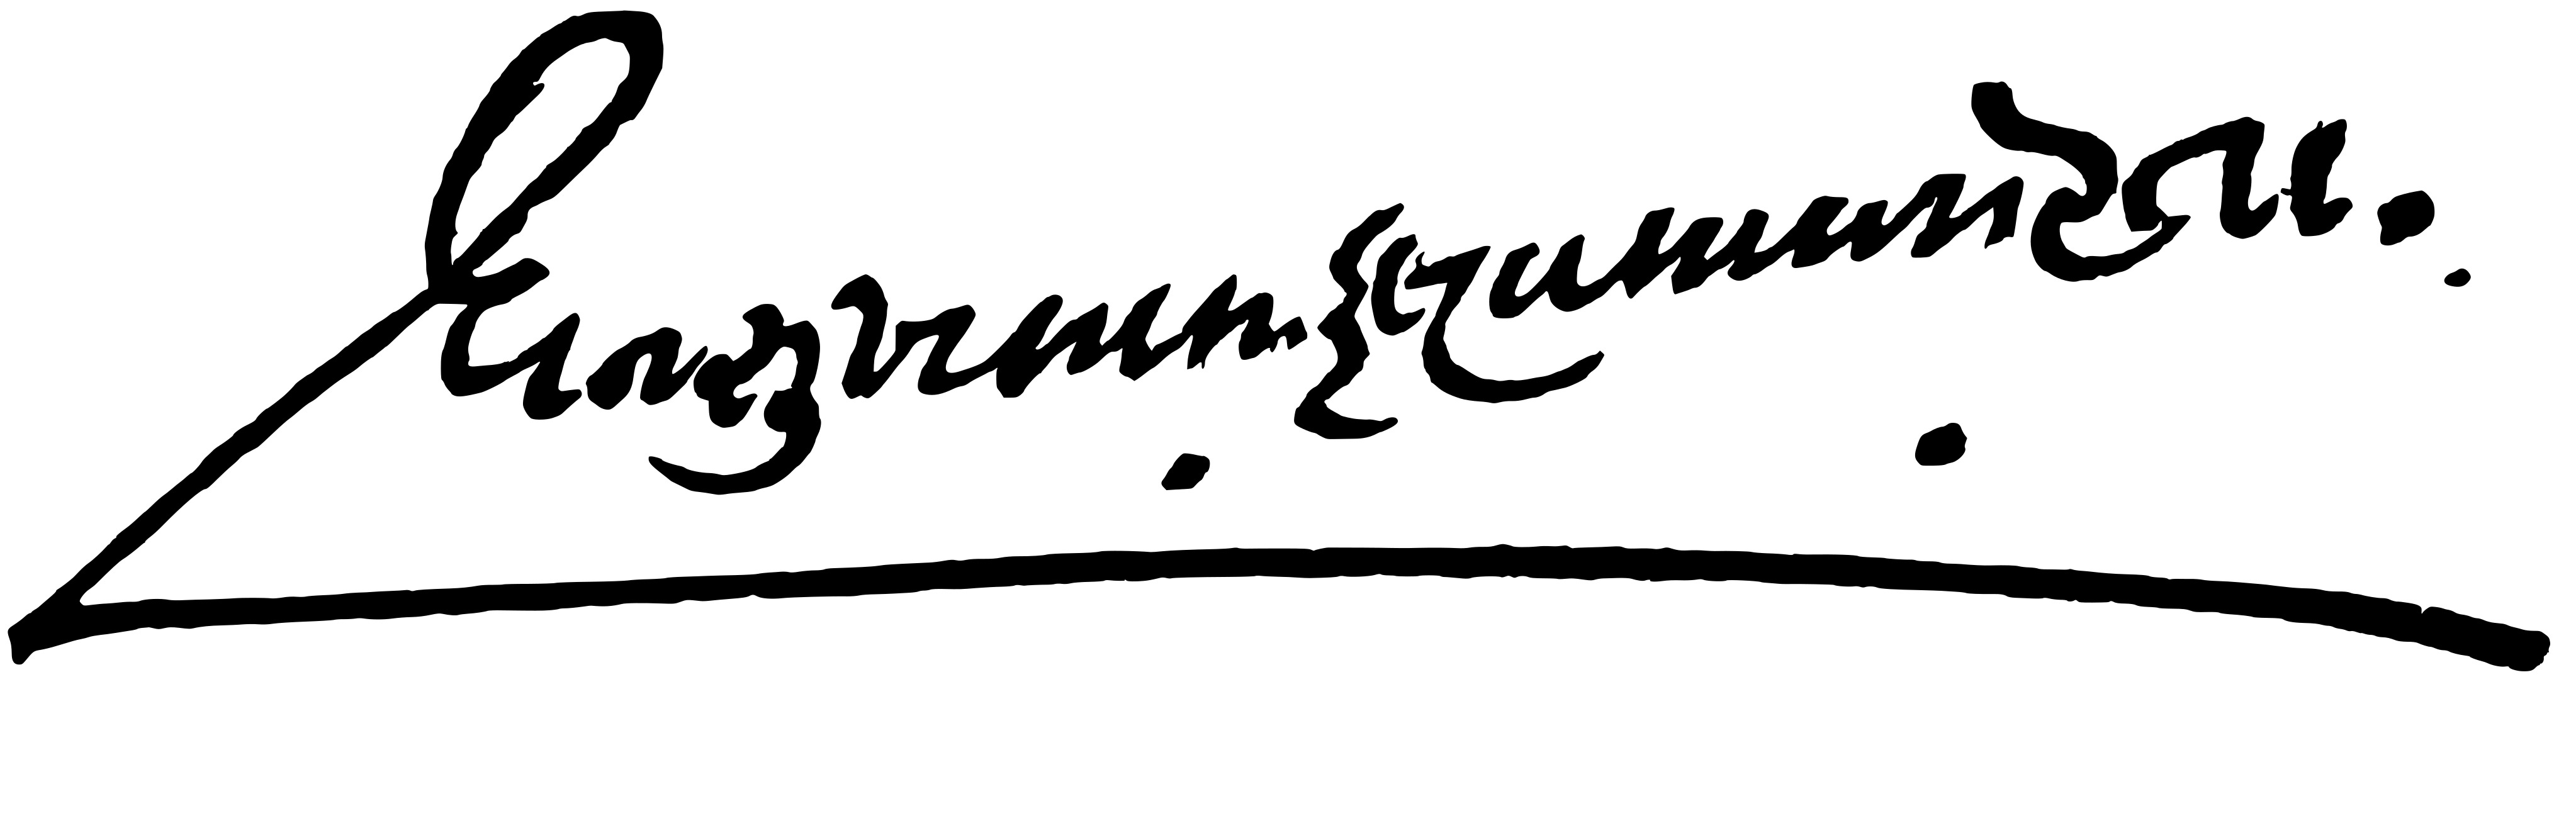
Signature of: dhansukhlal mehta